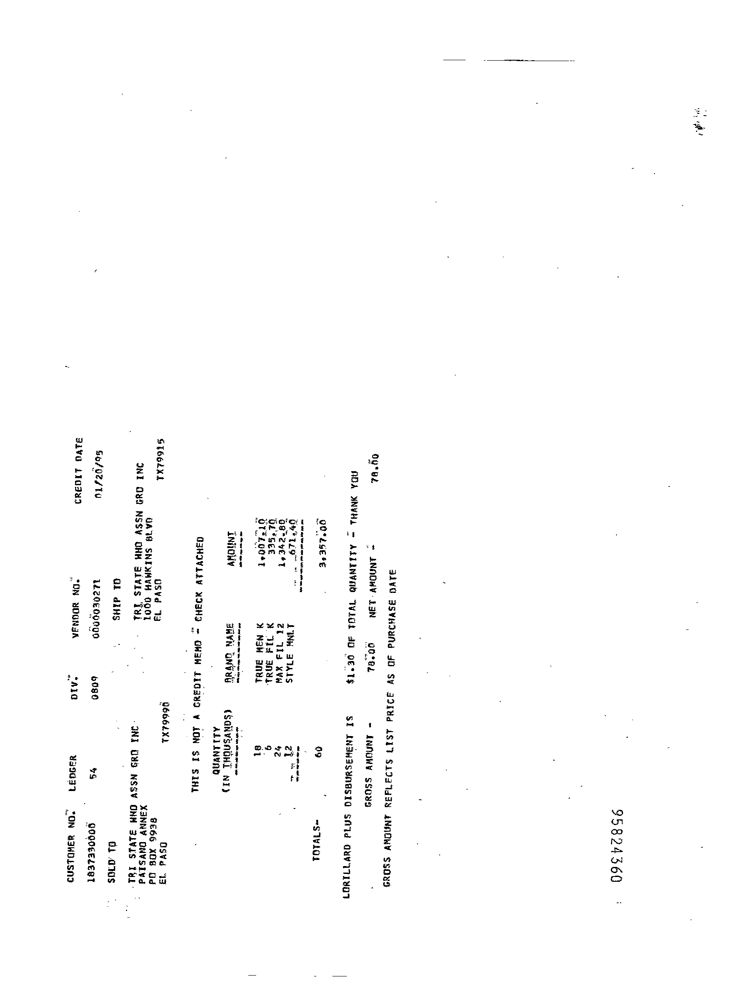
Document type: Invoice